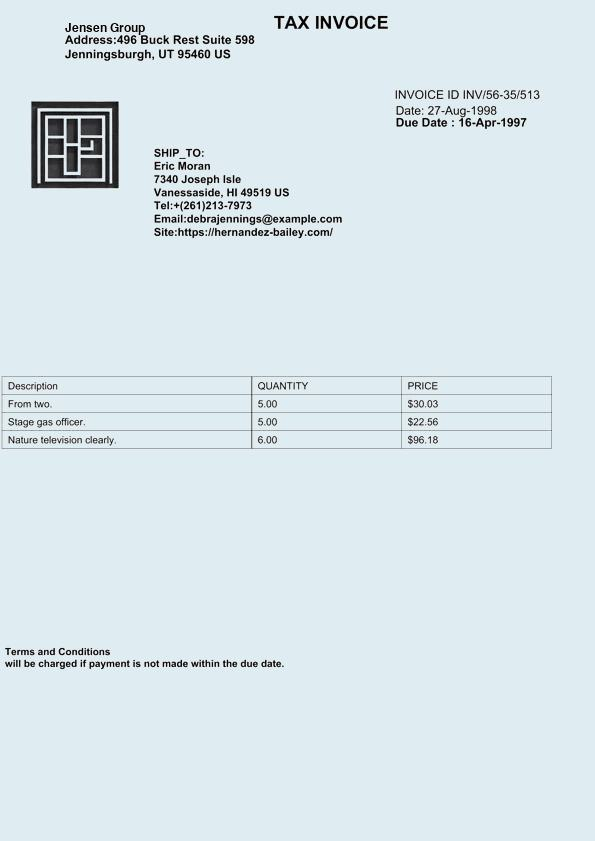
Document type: Invoice